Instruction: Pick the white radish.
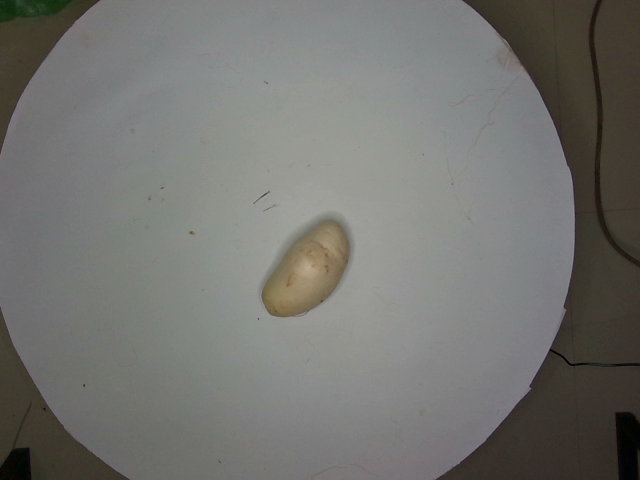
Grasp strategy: vertical